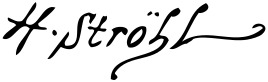
Signature of: hugo gerard ströhl